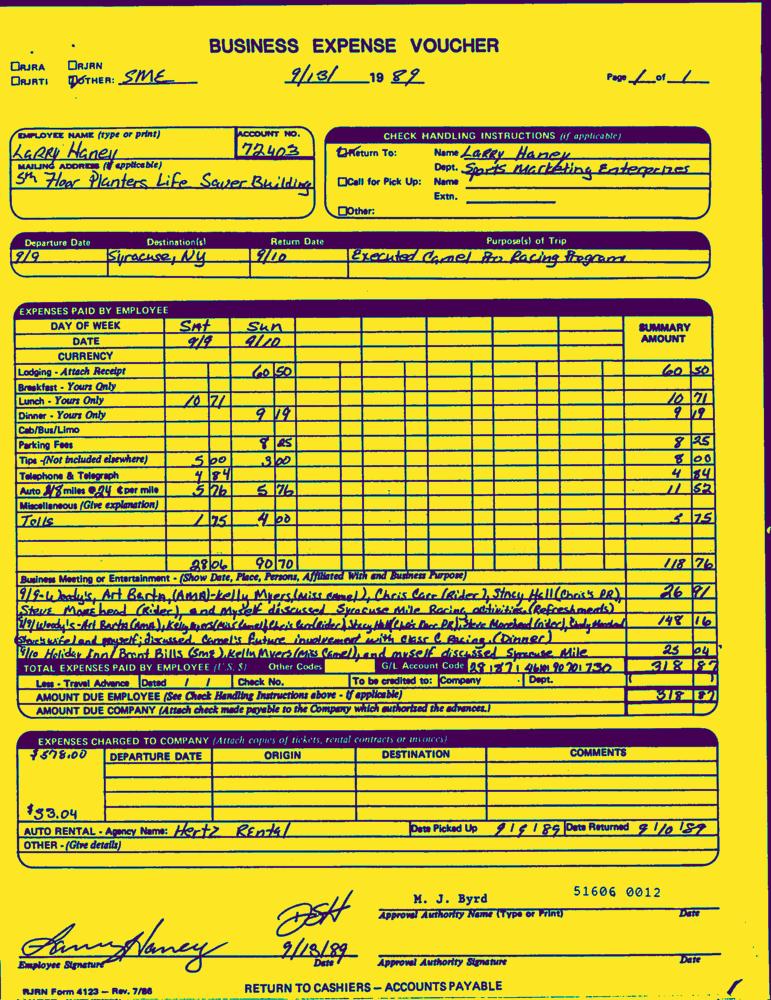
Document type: Invoice-Doc